Question: How does the patient history play a role?
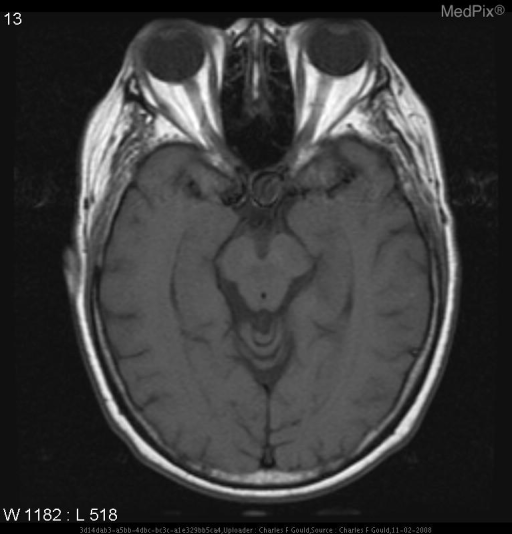
Answer: The patient's history of 68 y.o. woman with 6 months of daily frontal headaches. is key in understanding the case.